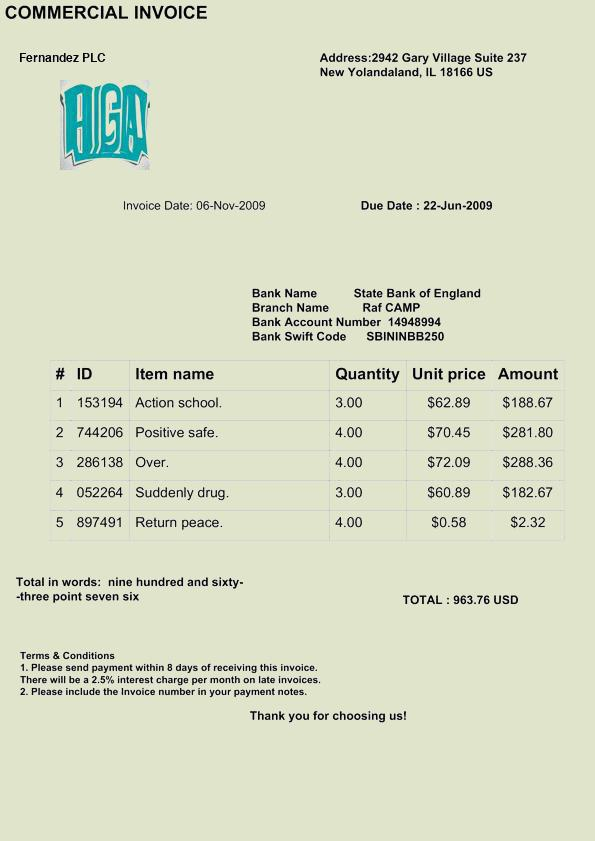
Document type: Invoice